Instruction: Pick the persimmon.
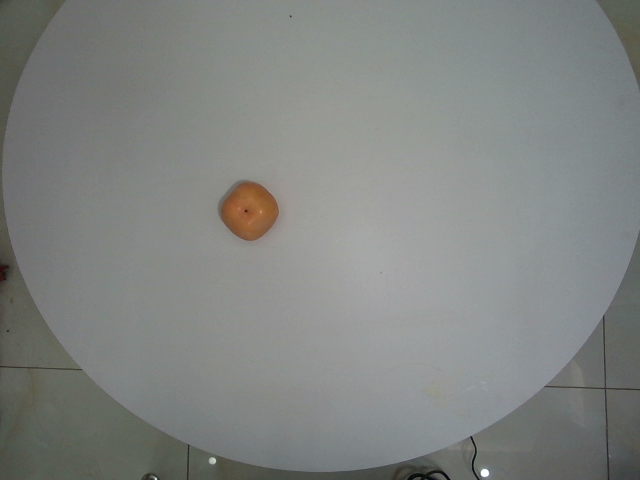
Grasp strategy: vertical